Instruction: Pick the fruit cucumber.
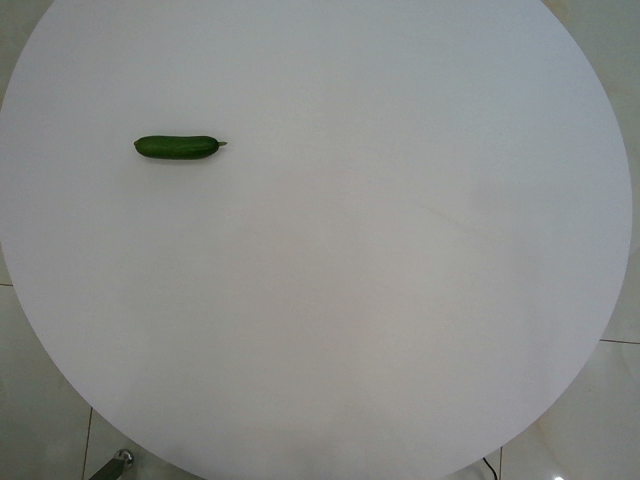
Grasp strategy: vertical